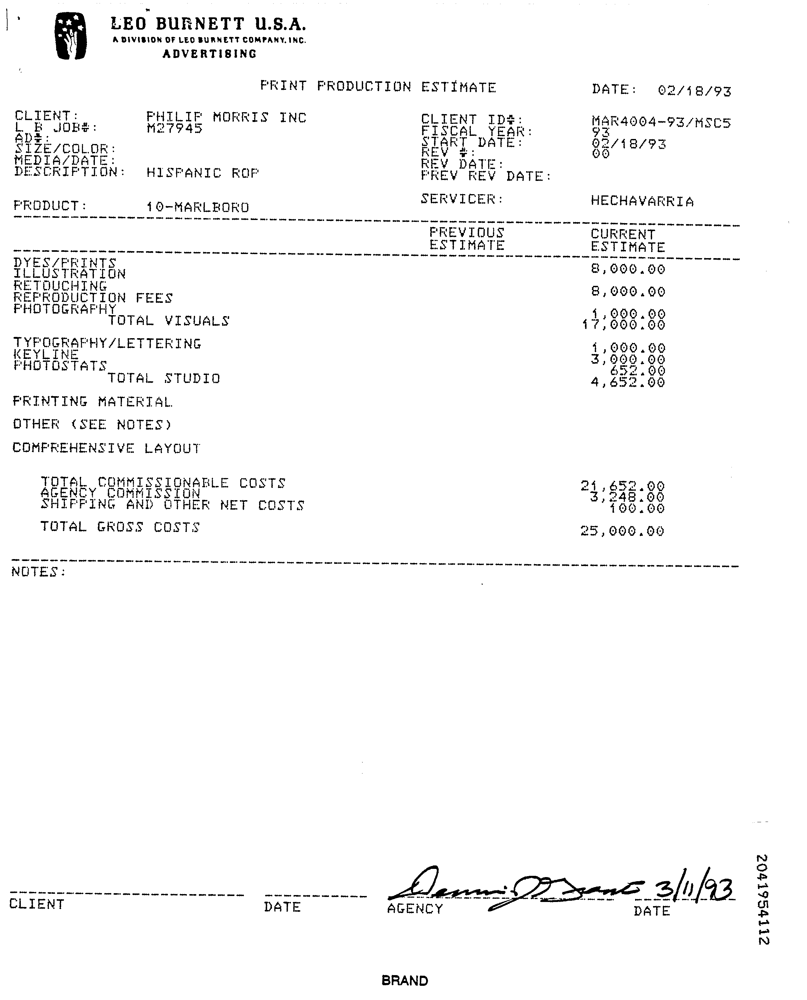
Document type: Invoice